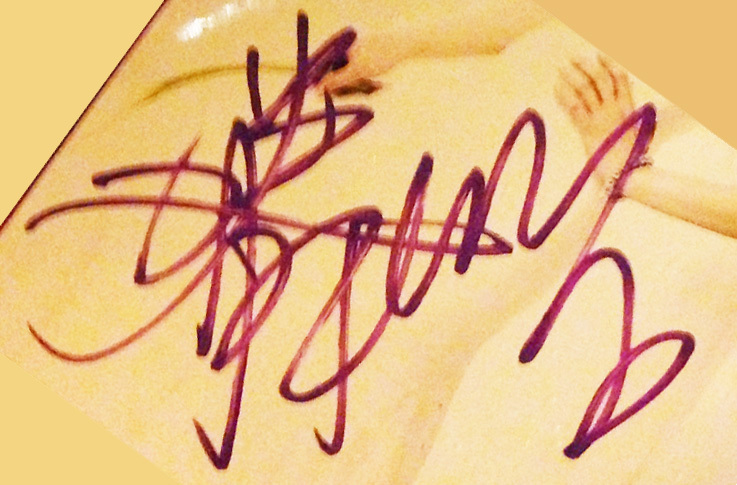
Signature of: joyce tang